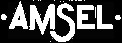
Signature of: richard amsel